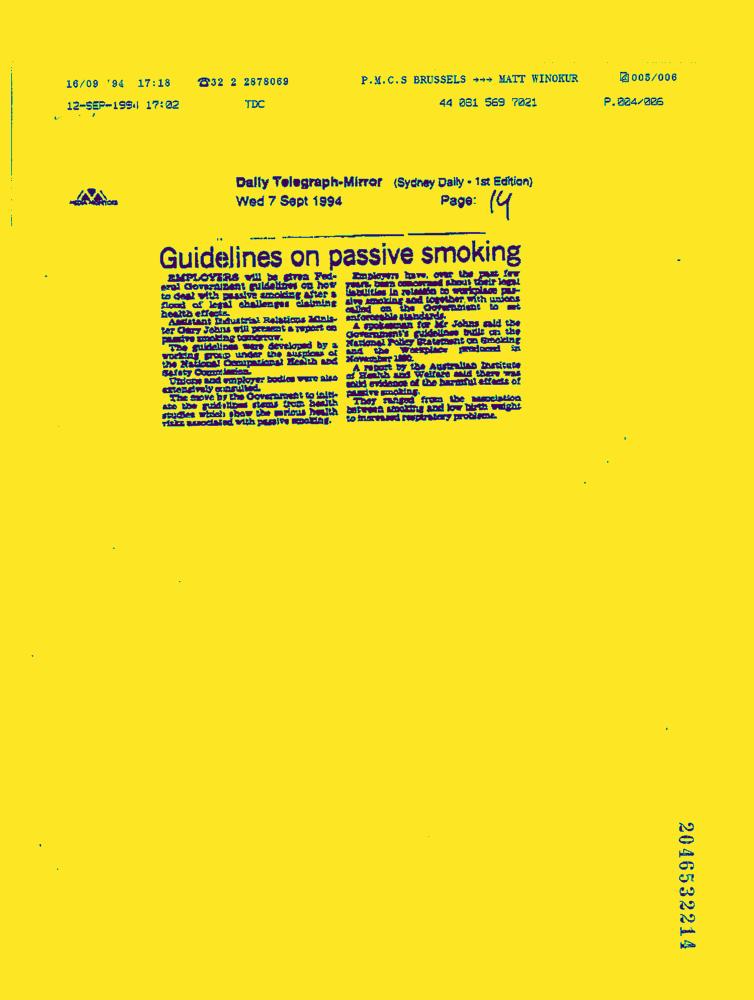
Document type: News-Article